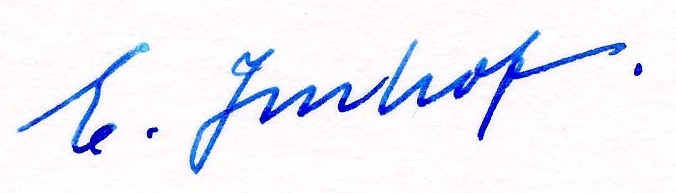
Signature of: eduard imhof